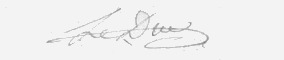
Signature of: pierre leduc